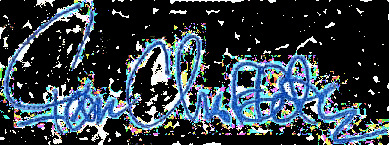
Signature of: jason chaffetz